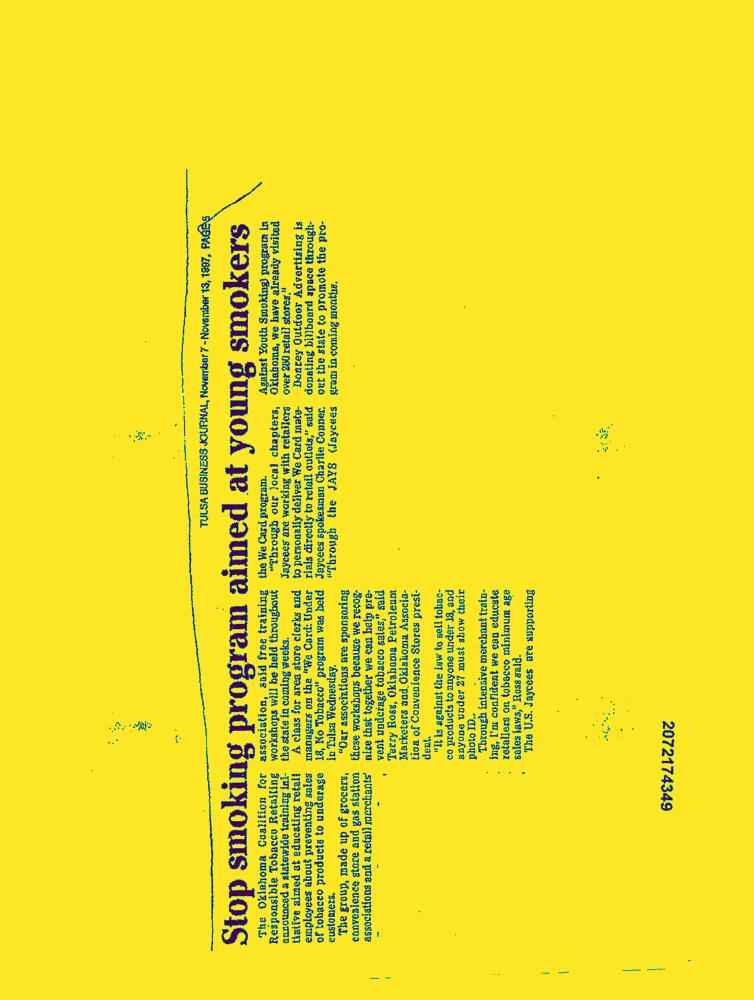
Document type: News-Article